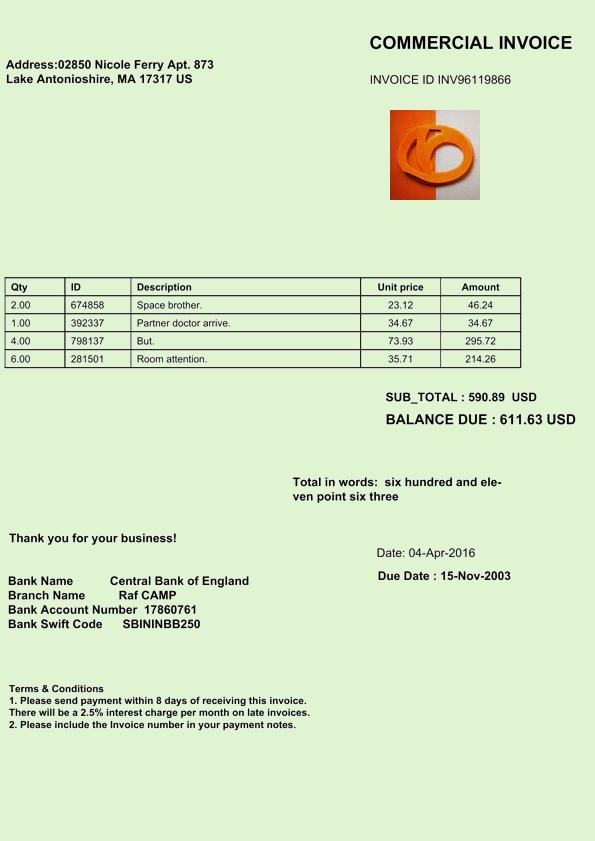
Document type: Invoice